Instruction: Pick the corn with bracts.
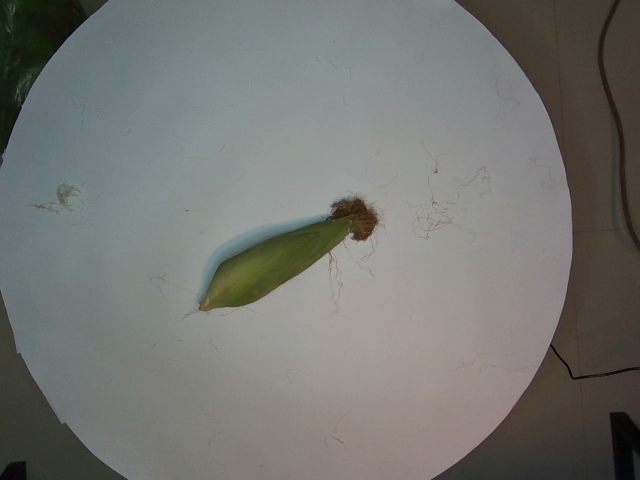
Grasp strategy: vertical